Question: Describe the condition in detail:
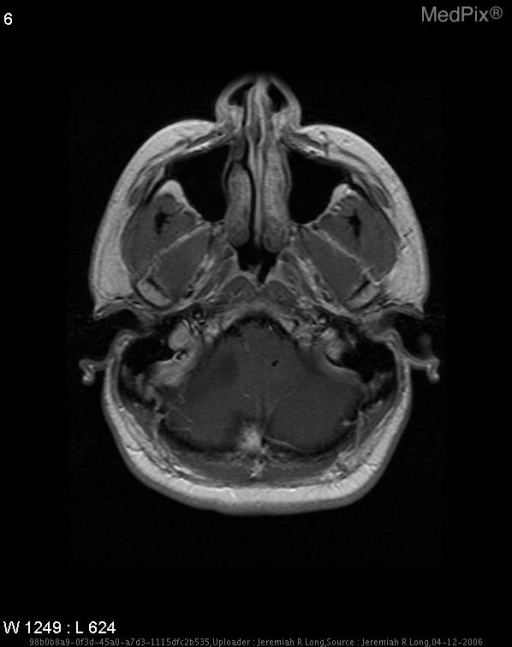
Answer: The disease is discussed as: Hemangioblastomas represent approximately 1-2% of all primary brain tumors.  They are strongly associated with von Hippel-Lindau (VHL) syndrome.  10-20% of hemangioblastomas occur with VHL syndrome and approximately 45% of patients with VHL syndrome eventually develop a hemangioblastoma.  95% of hemangioblastomas occur in the posterior fossa (fewer than 100 case reports exist of supratentorial locations), and overall they account for 7-12% of all posterior fossa tumors in adults (including primary and metastatic tumors).

Pathologically, hemangioblastomas are highly vascular tumors comprised primarily of capillaries and pericytes (aka “stromal” cells).  While their World Health Organization classification remains under tumors of uncertain histogenesis, hemangioblastomas may arise from embryonic plexus epithelium based upon their expression of transthyretin and transferrin.  They are typically well circumscribed, with 60% being cystic with a mural nodule and 40% being solid.  Their solid/nodular component is composed of tightly packed blood vessels varying in size from capillaries to cavernous, with the nidus of the tumor abutting the pial surface.  Hemangioblastomas do not have a capsule, and when cystic, their wall is composed of compressed neural glial cells.  The associated cystic fluid is xanthochromic, with a concentration of amino acids, alkaline phosphates, and mucoproteins similar to that of blood, suggesting origination from diffusion from the solid vascular component of the tumor.

Hemangioblastomas are rare in children and typically present during the third to fifth decade.  They typically grow slowly and clinical presentation depends upon the tumor size and location.  Posterior fossa tumors can present with minor neurological symptoms for months followed by an acute exacerbation.  The most common symptoms include: headache, vomiting, and ataxia.  A distinguishing clinical presentation of hemangioblastomas is their potential to present with polycythemia secondary to tumoral production of erythropoietin.  This occurs in approximately 20% of posterior fossa tumors, and is more commonly seen in solid hemangioblastomas.  Surgical resection is considered standard of care, however recurrence is seen in approximately 25% of cases, most frequently in association with VHL syndrome.

CT evaluation of hemangioblastomas classically demonstrates a large, low density, cystic-appearing cerebellar mass.  The addition of intravenous contrast material greatly increases the ability to identify a strongly enhancing mural nodule adjacent to the pial surface.  Solid tumors enhance strongly and uniformly.  During angiography, the common pattern is a large avascular posterior fossa mass with a small, highly vascular mural nodule.  A prolonged vascular stain is typical.  MR imaging reveals the cystic component with a low signal on T1-weighted sequences and a high signal on T2-weighted sequences.  The solid/nodular component is variable in its signal characteristics, and typically is heterogeneously isointense on T1-weighted sequences and hyperintense on T2-weighted sequences.  Intense enhancement following gadolinium is typical.  Prominent serpentine “flow voids” can often be seen as well within the mass.